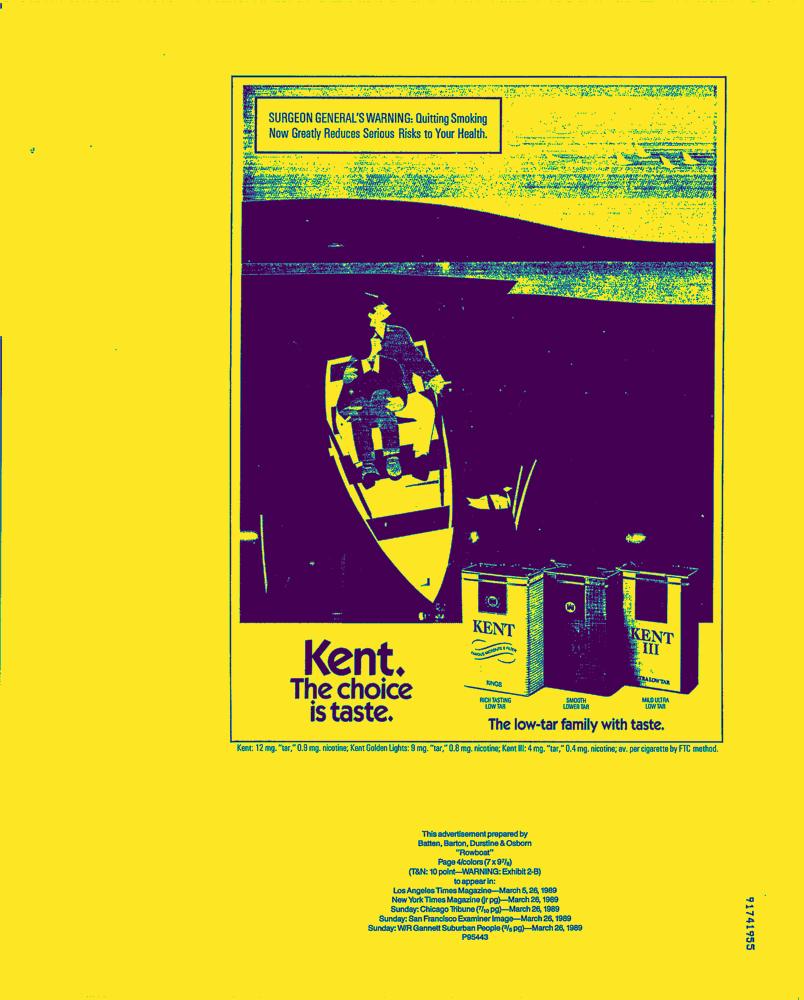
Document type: AD